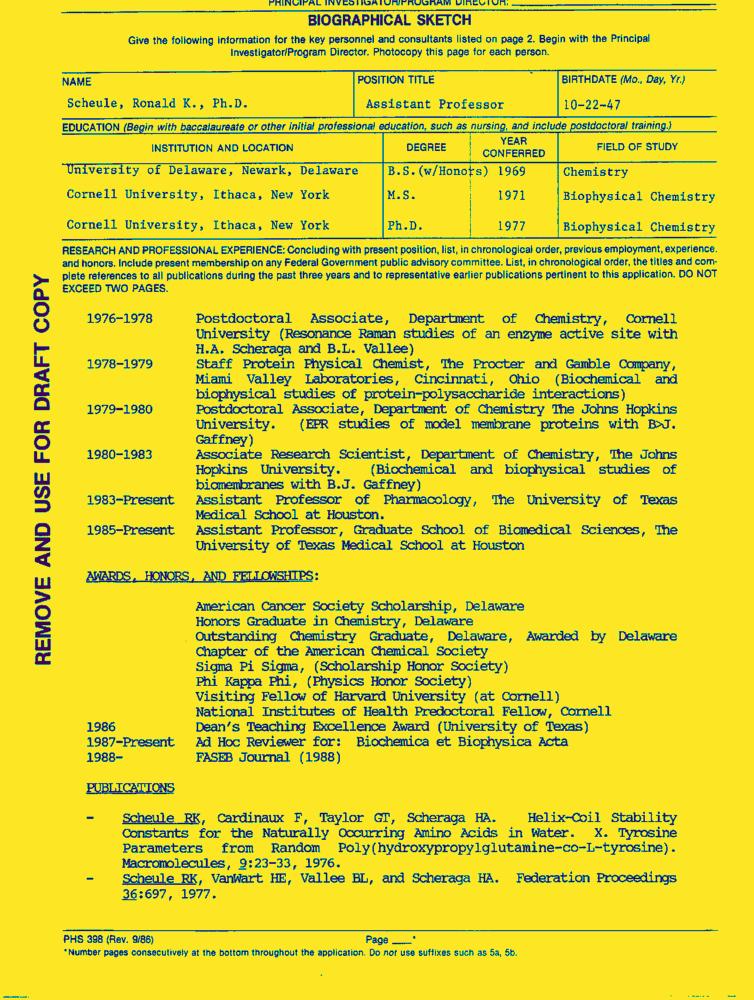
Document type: Resume-Doc